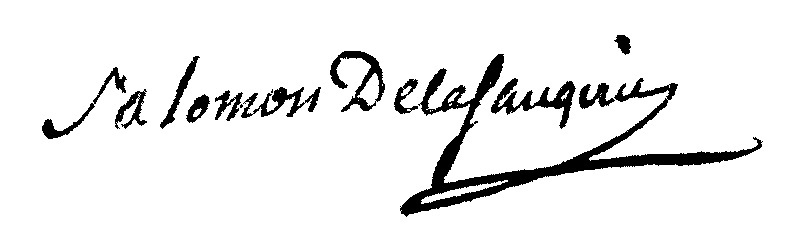
Signature of: guillaume anne salomon de la saugerie